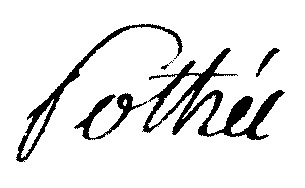
Signature of: louis françois toussaint pothée